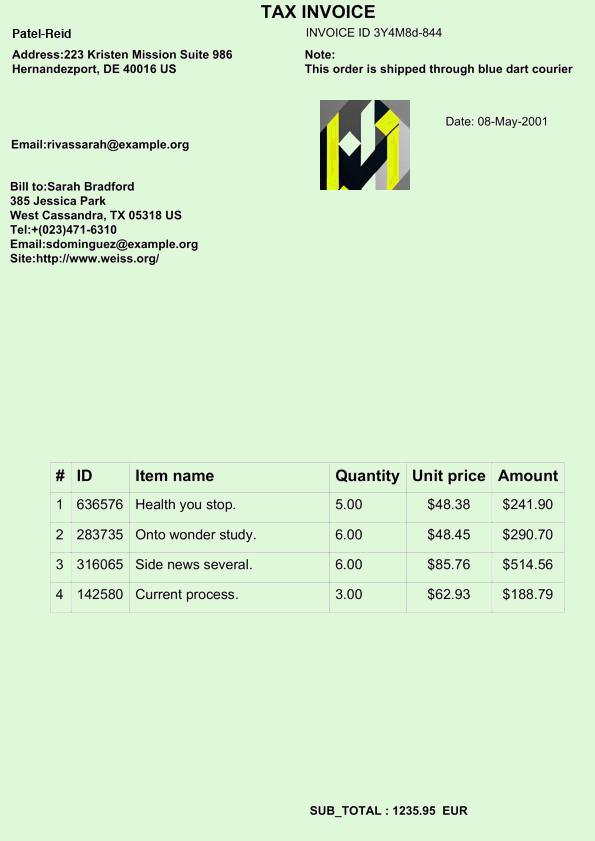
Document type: Invoice